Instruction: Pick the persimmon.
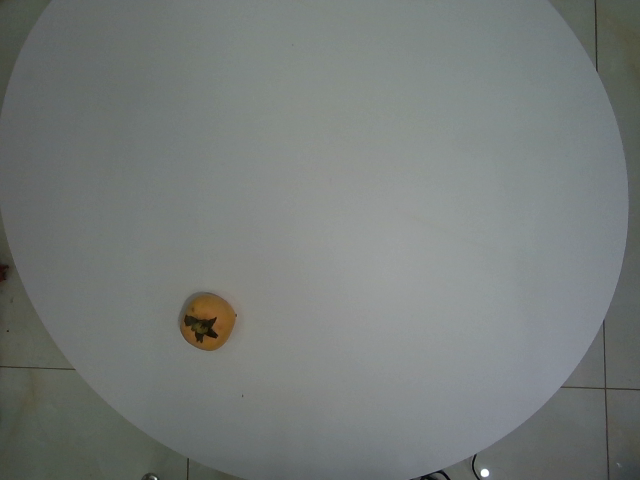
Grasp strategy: vertical